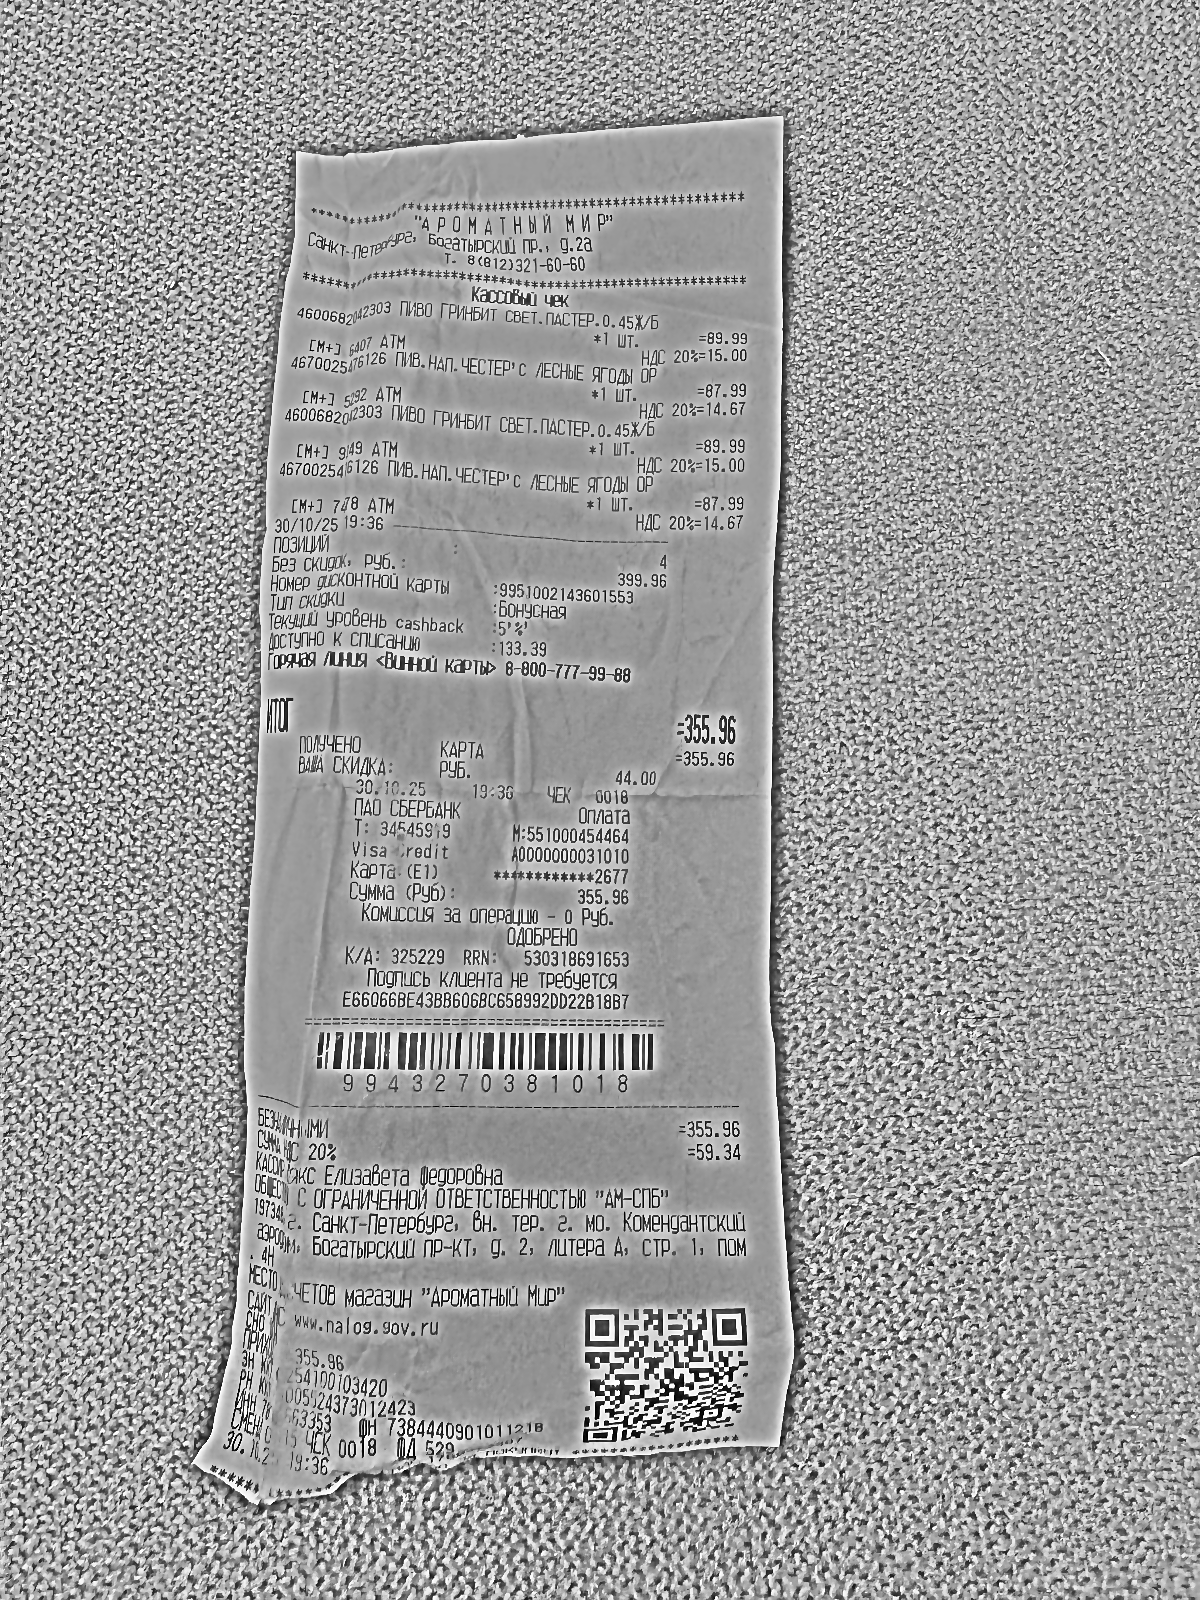
Продавец: ОБЩЕСТВО С ОГРАНИЧЕННОЙ ОТВЕТСТВЕННОСТЬЮ "АМ-СПБ"
ИНН: 7804663353
Дата: 30/10/25
Товары: 4600682042303 ПИВО ГРИБИТ СВЕТ.ПАСТЕР.0.45Ж/Б; 4670025476126 ПИВ.НАП.ЧЕСТЕР'С ЛЕСНЫЕ ЯГОДЫ ОР; 4600682042303 ПИВО ГРИБИТ СВЕТ.ПАСТЕР.0.45Ж/Б; 4670025476126 ПИВ.НАП.ЧЕСТЕР'С ЛЕСНЫЕ ЯГОДЫ ОР
Количество: 1; 1; 1; 1
Цена: 89.99; 87.99; 89.99; 87.99
Сумма: 89.99; 87.99; 89.99; 87.99
Итого: 355.96